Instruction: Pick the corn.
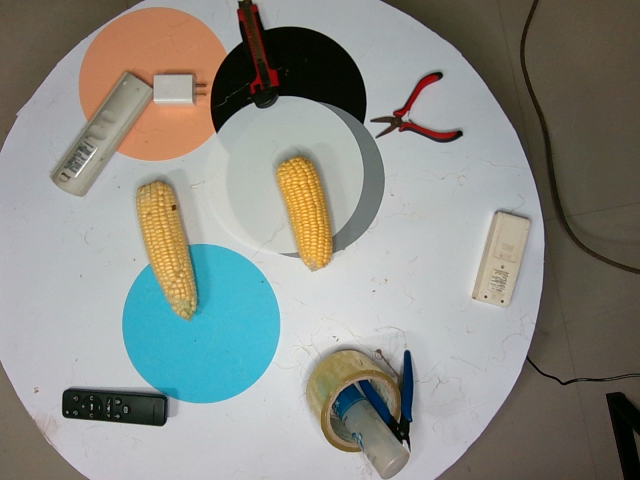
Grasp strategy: vertical